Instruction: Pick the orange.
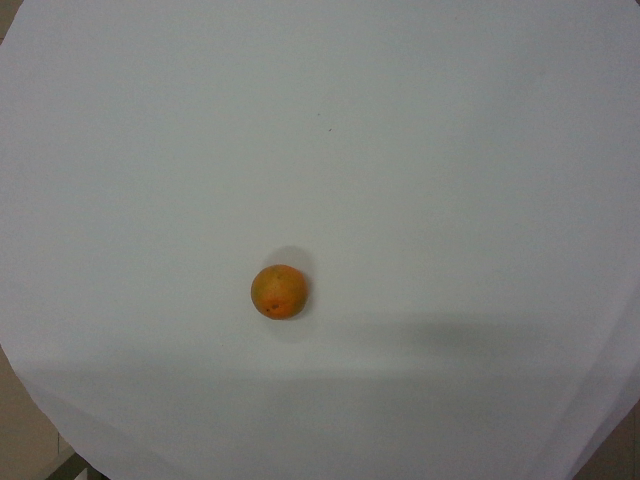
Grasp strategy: vertical